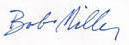
Signature of: bob miller